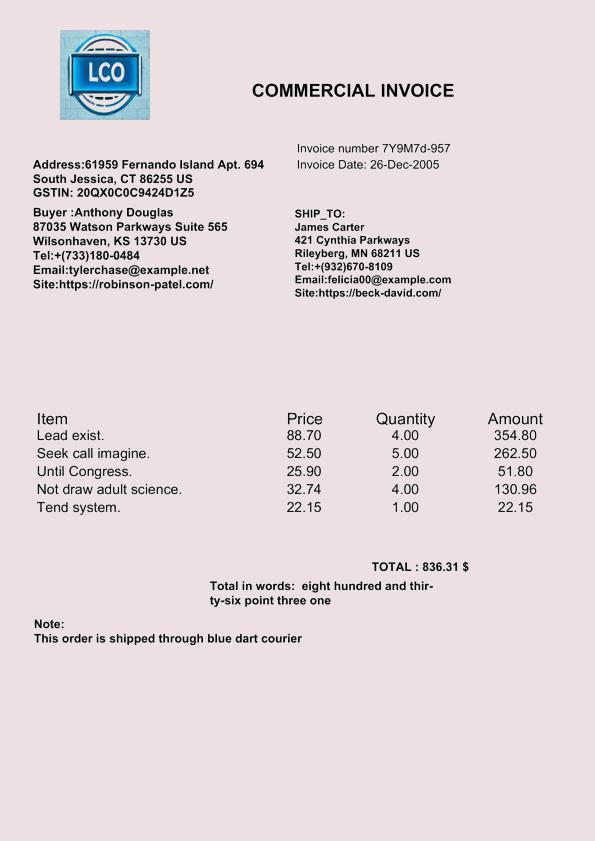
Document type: Invoice